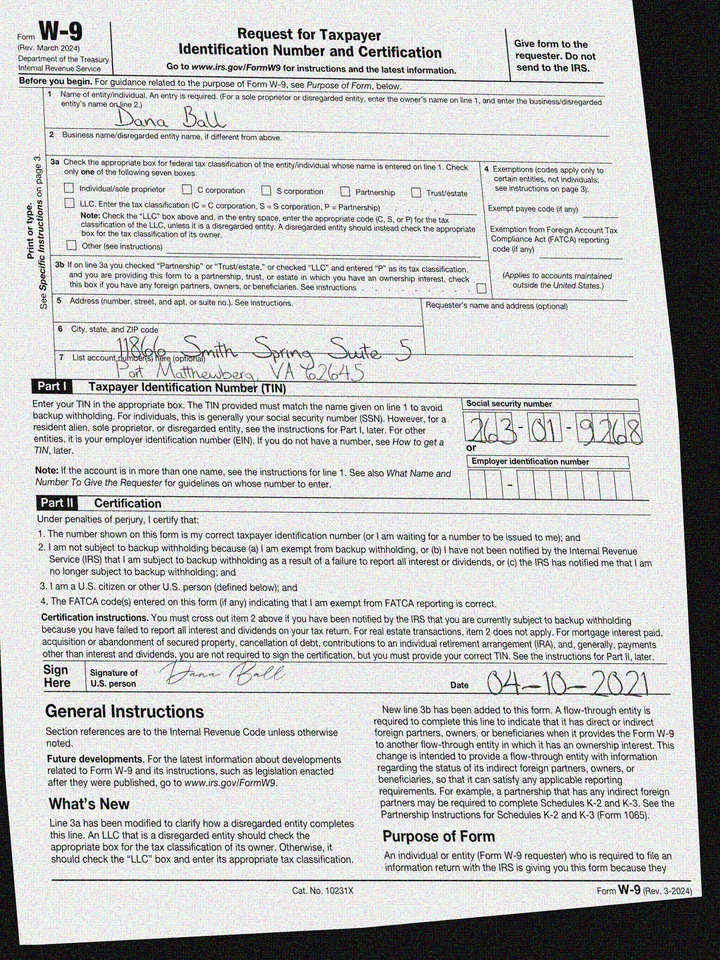
adr1: 11866 Smith Spring Suite 575
adr2: Port Matthewberg, VA 62645
cbx: no
ssn: 263019268
enm: Dana Ball
sdt: 04-10-2021